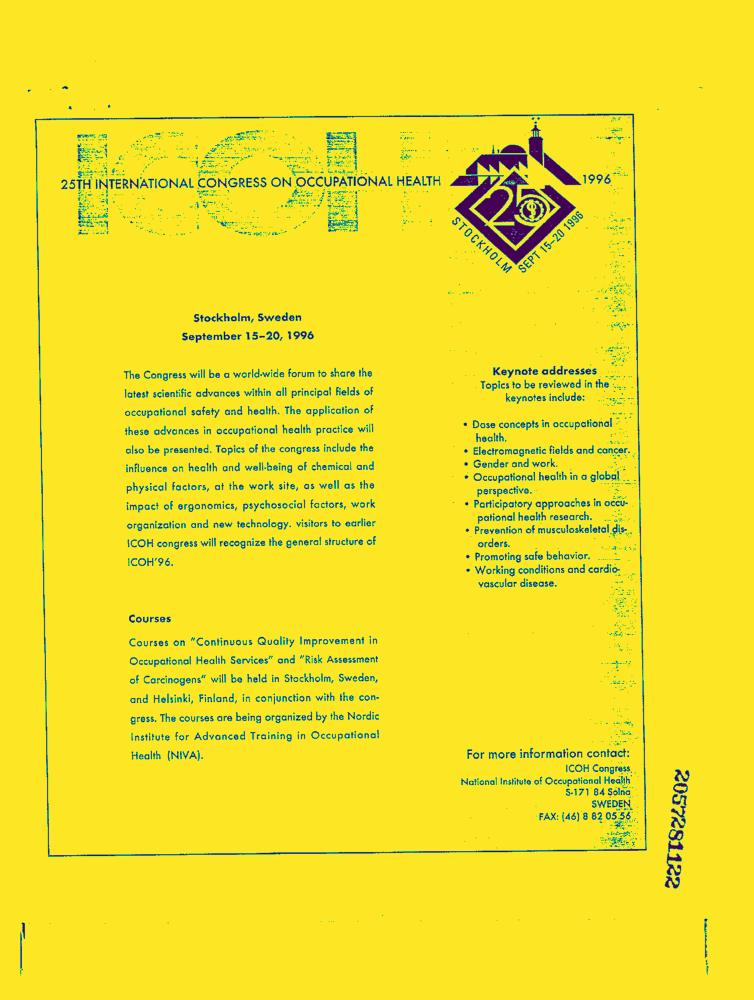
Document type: News-Article